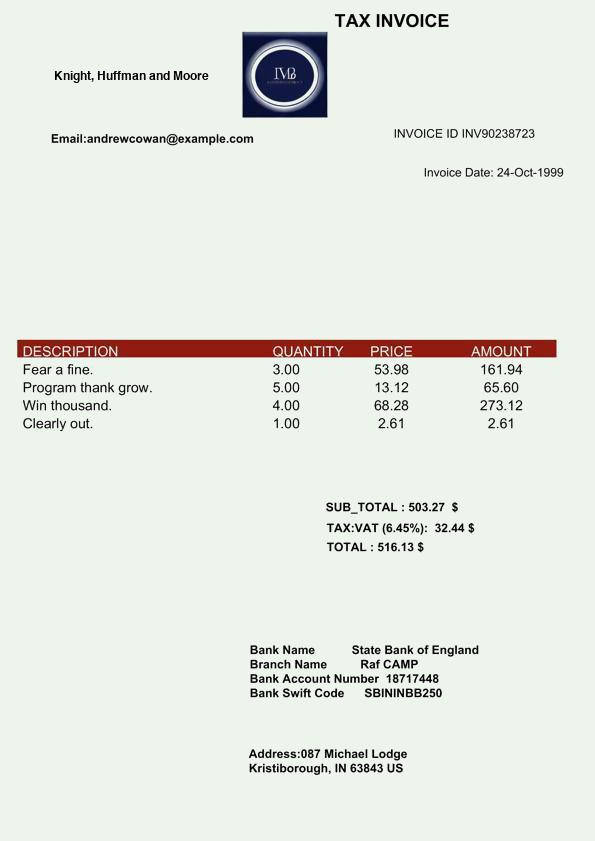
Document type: Invoice